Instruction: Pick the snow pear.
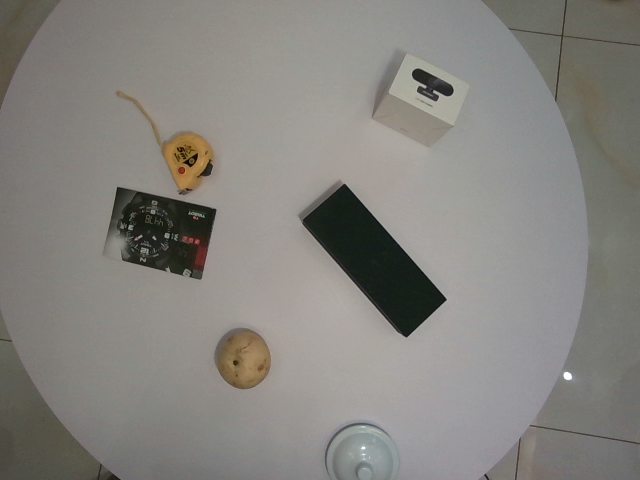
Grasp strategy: vertical